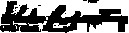
Signature of: elisha carpenter